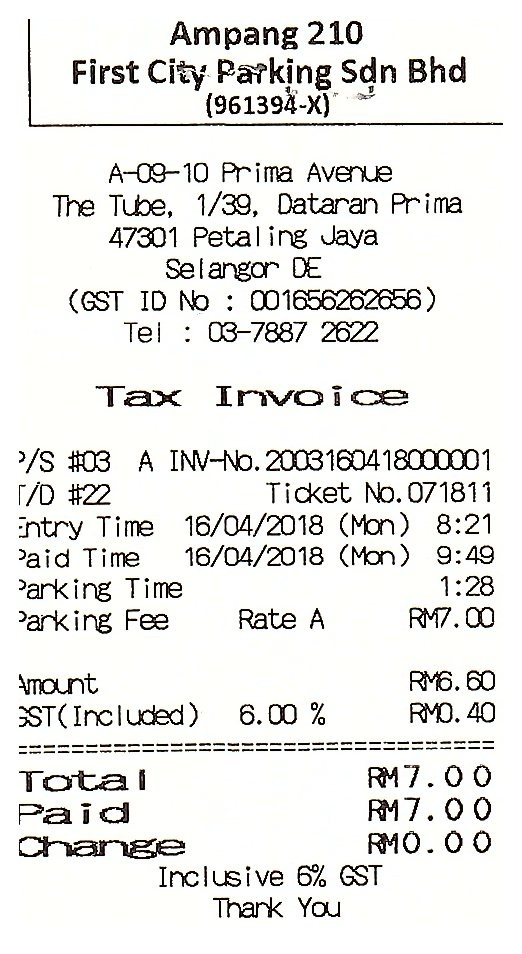
AMPANG 210
FIRST CITY PARKING SDN BHD
(961394-X)
A-09-10 PRIMA AVENUE
THE TUBE, 1/39, DATARAN PRIMA
47301 PETALING JAYA
SELANGOR DE
(GST ID NO : 001656262656)
TEL : 03-7887 2622
TAX INVOICE
/S #03
A
INV-NO.2003160418000001
/D #22
TICKET NO.071811
ENTRY TIME
16/04/2018 (MON)
8:21
PAID TIME
16/04/2018 (MON)
9:49
PARKING TIME
1:28
PARKING FEE
RATE A
RM7.00
AMOUNT
RM6.60
ST(INCLUDED)
RM0.40
TOTAL
RM7.00
PAID
RM7.00
CHANGE
RM0.00
INCLUSIVE 6% GST
THANK YOU
6.00 %